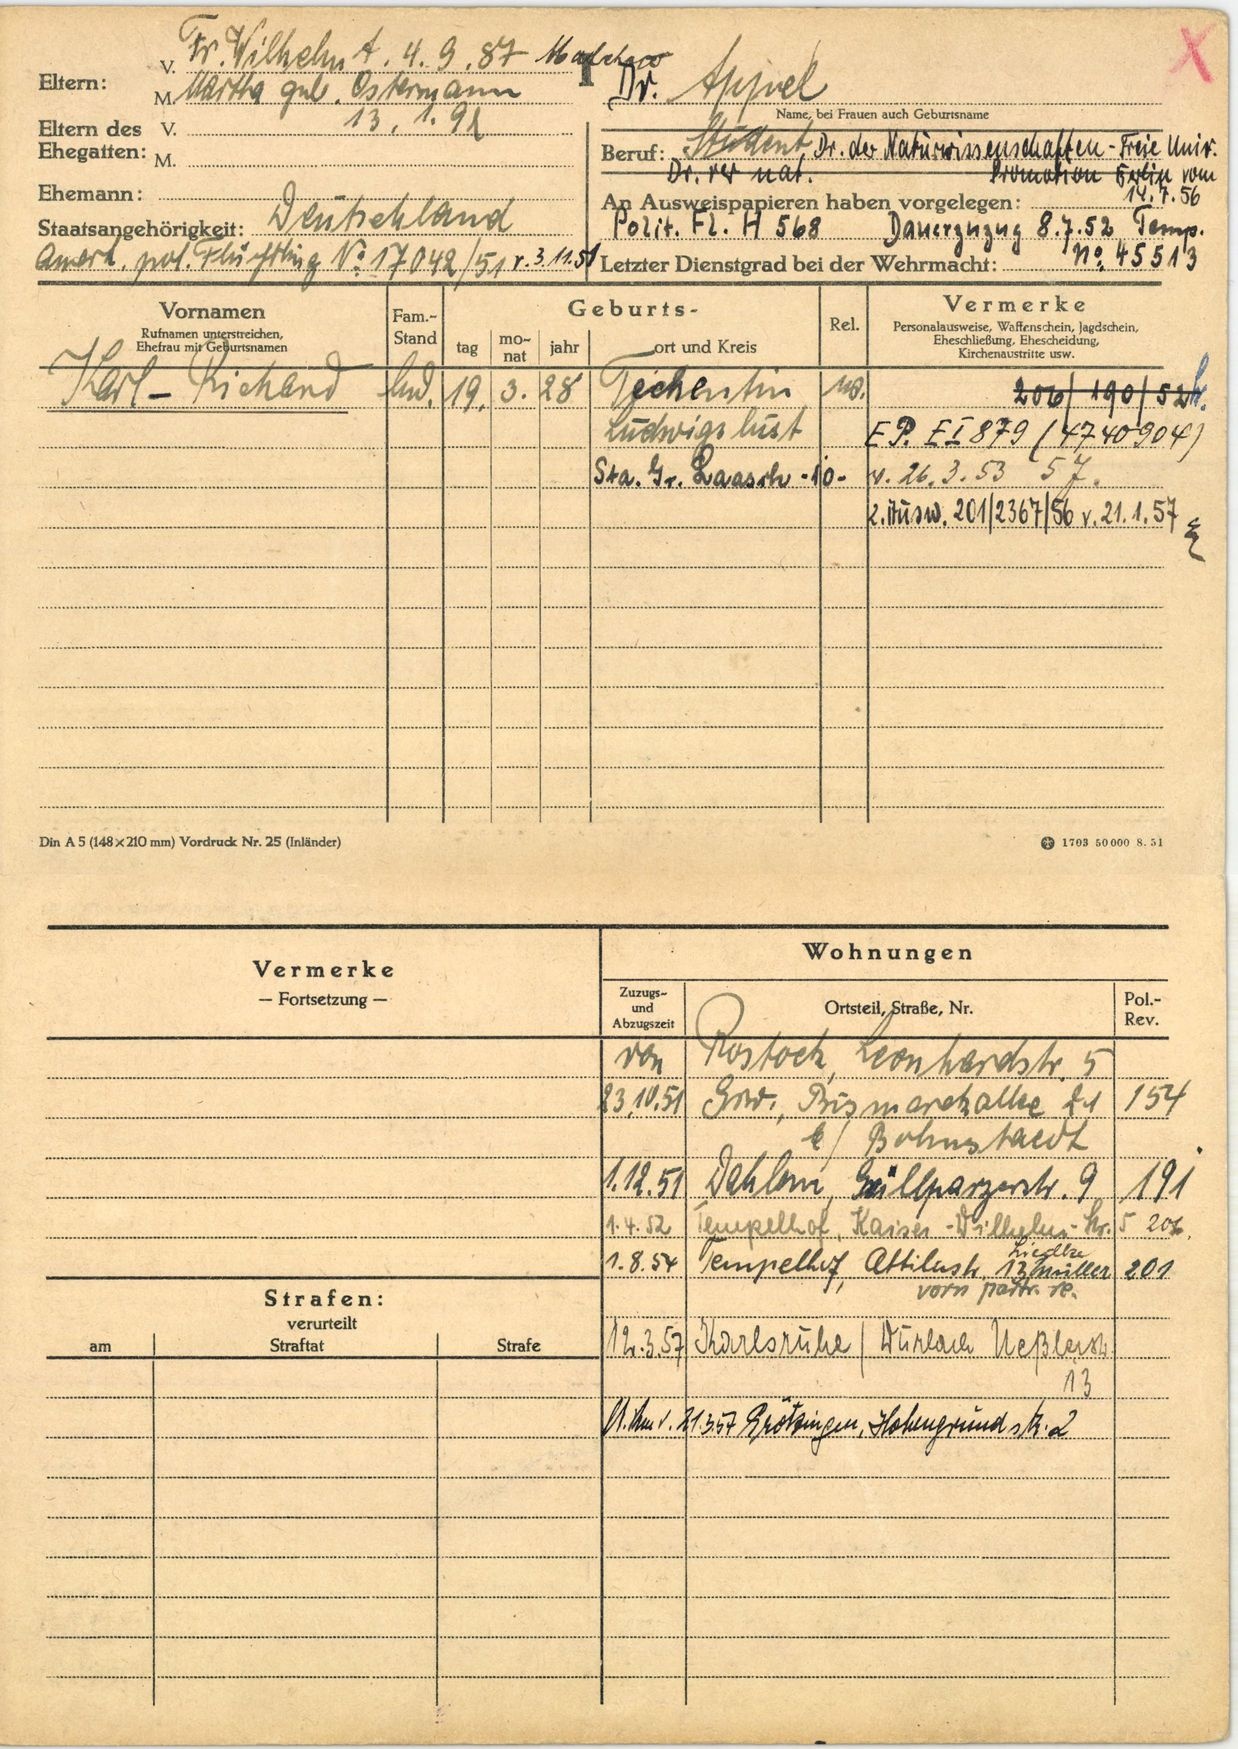
Dr. Appel